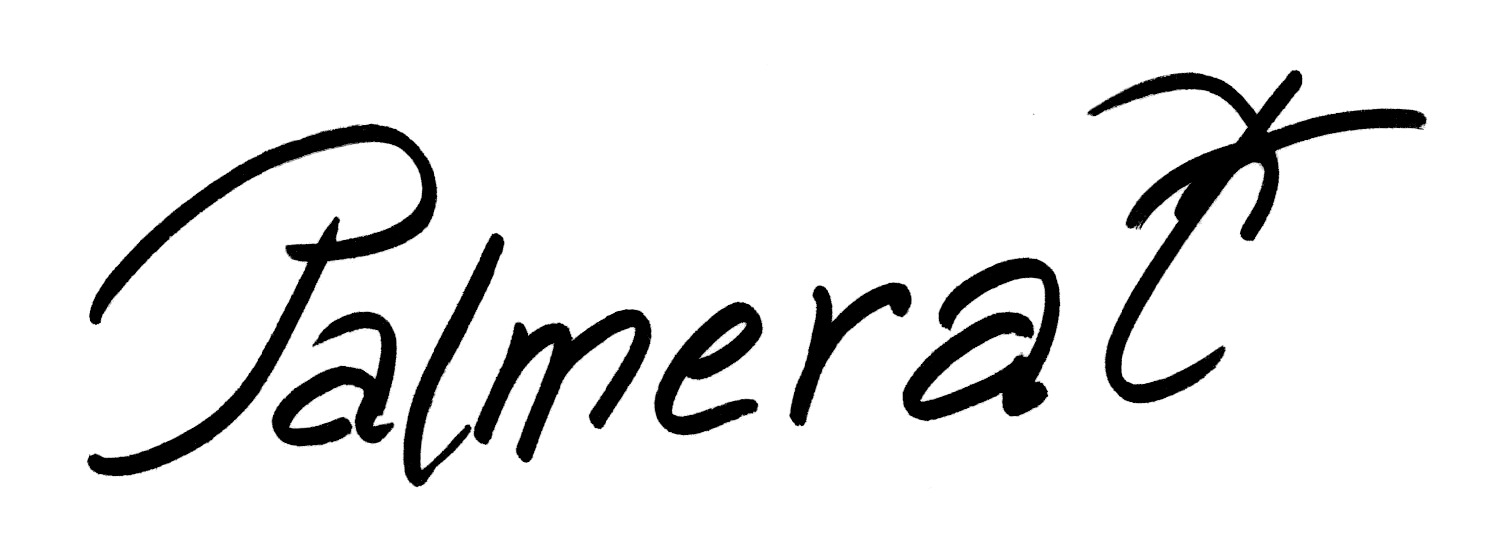
Signature of: ramón fernández palmeral